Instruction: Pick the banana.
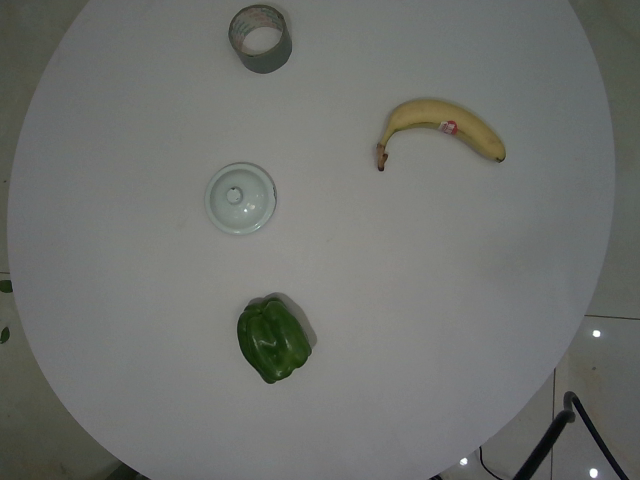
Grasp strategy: vertical